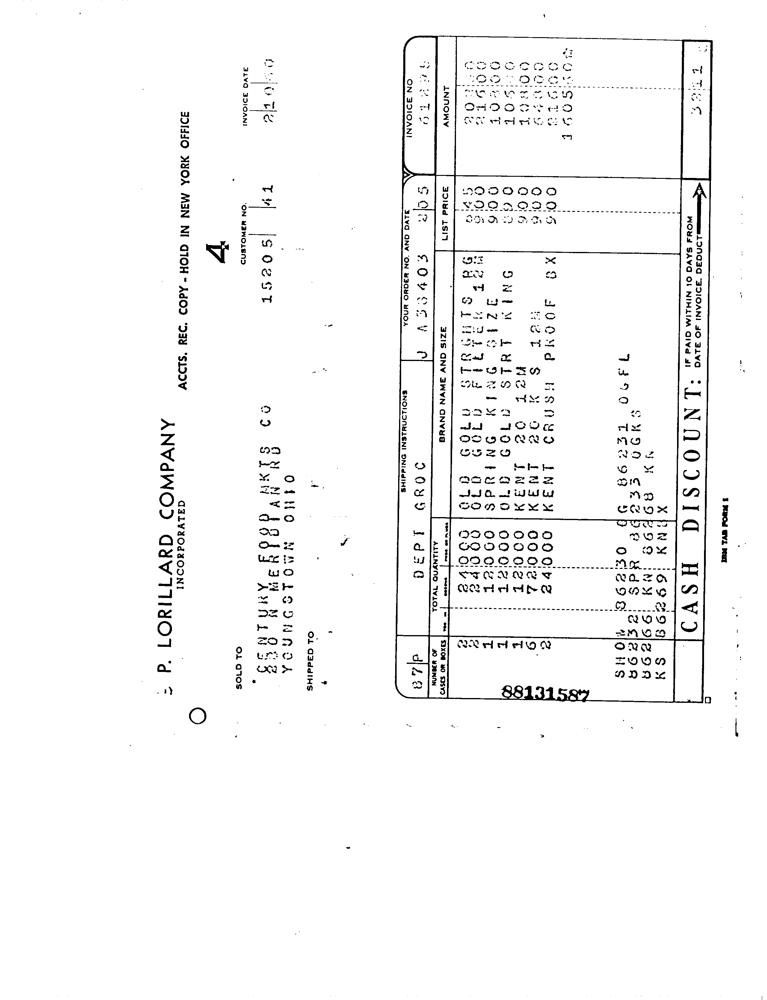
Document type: Invoice